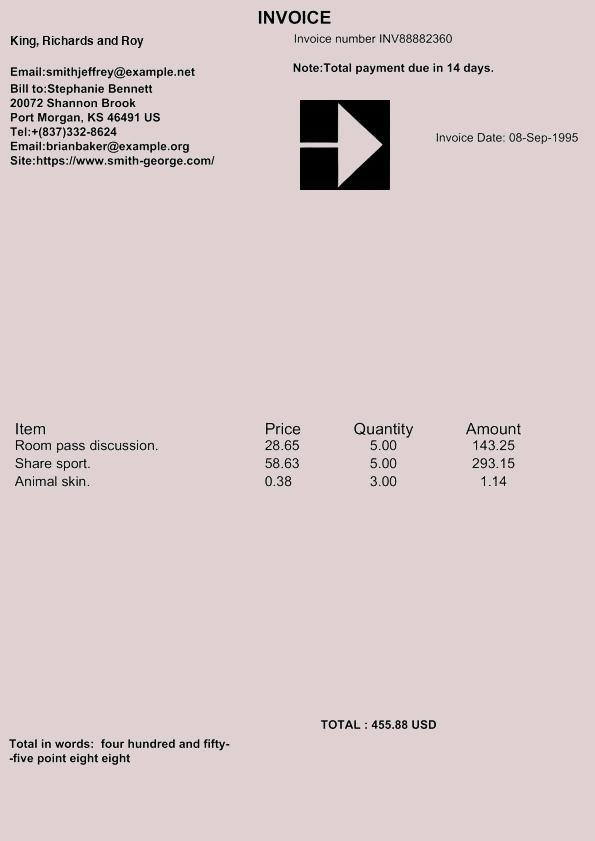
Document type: Invoice